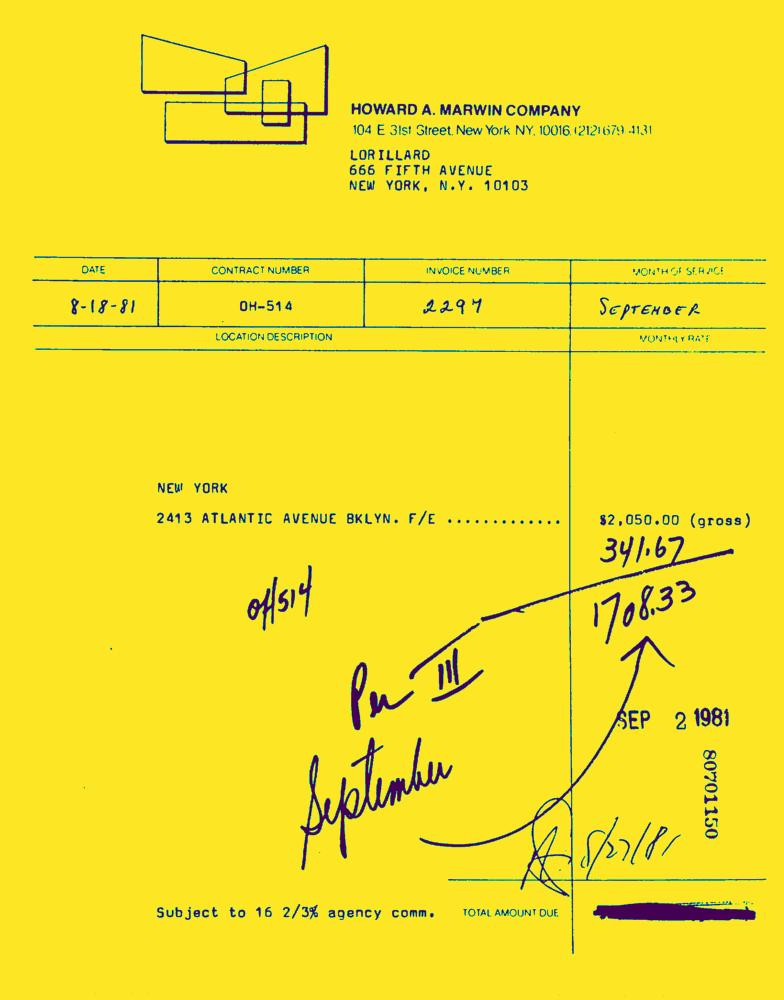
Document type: Invoice-Doc